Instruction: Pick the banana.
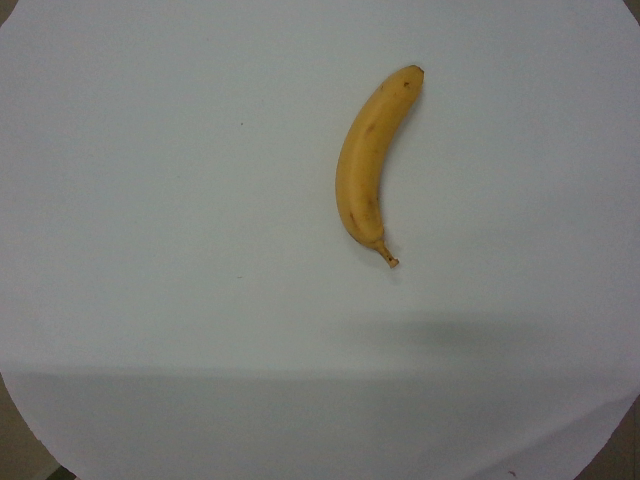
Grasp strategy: vertical